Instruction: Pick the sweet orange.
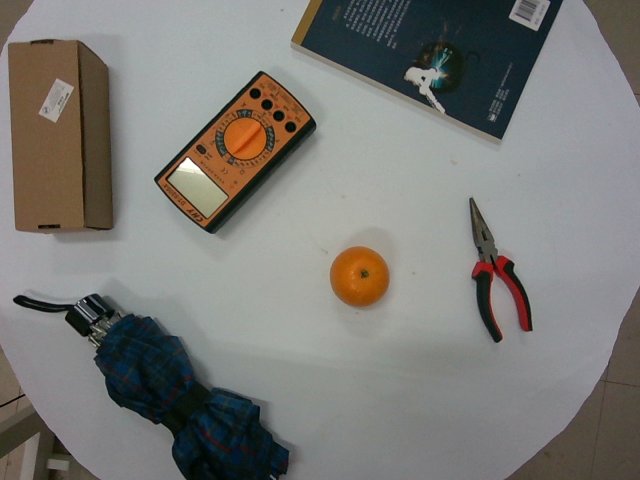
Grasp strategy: vertical